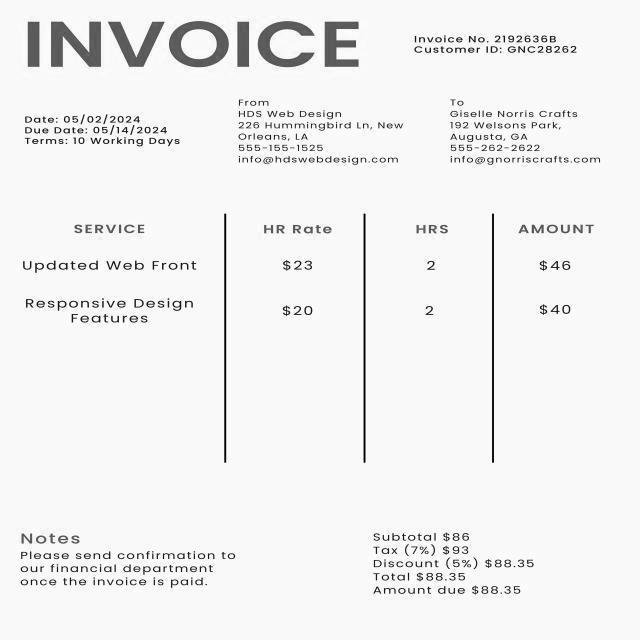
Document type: Invoice